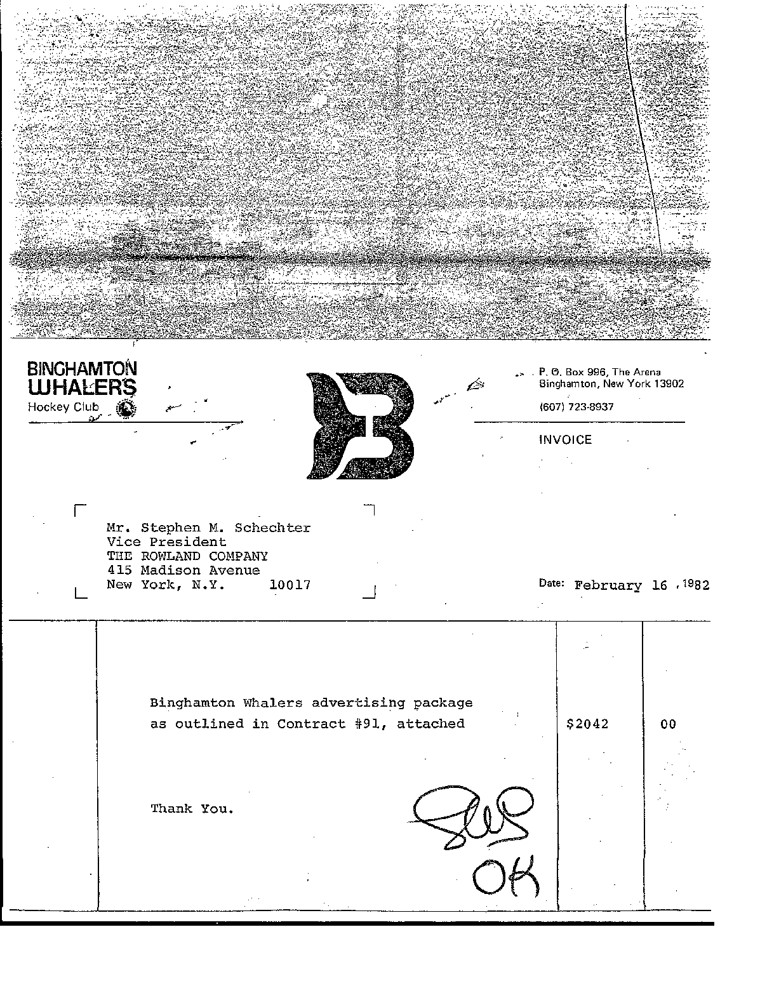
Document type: Invoice